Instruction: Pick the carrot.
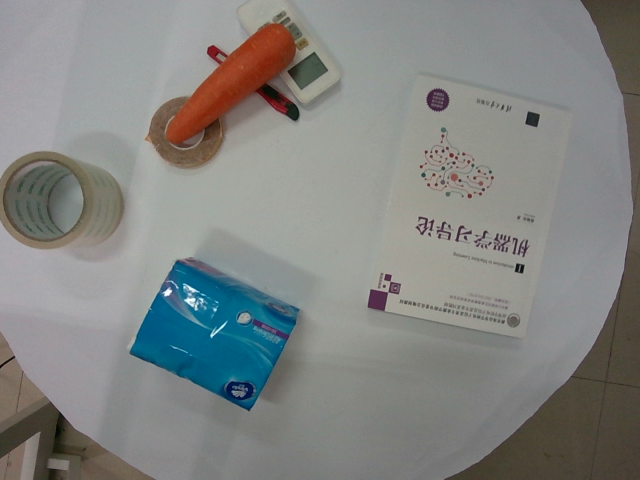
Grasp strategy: vertical